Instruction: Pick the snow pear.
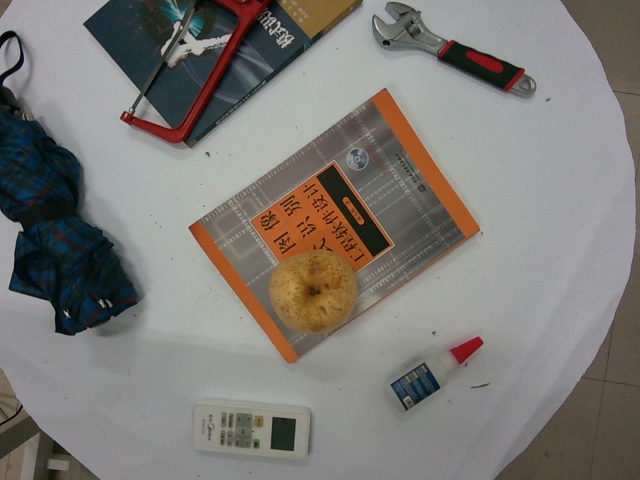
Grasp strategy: vertical